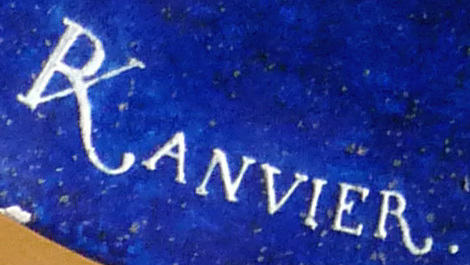
Signature of: joseph victor ranvier